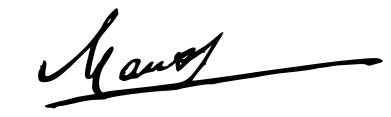
Signature of: marcel mauss